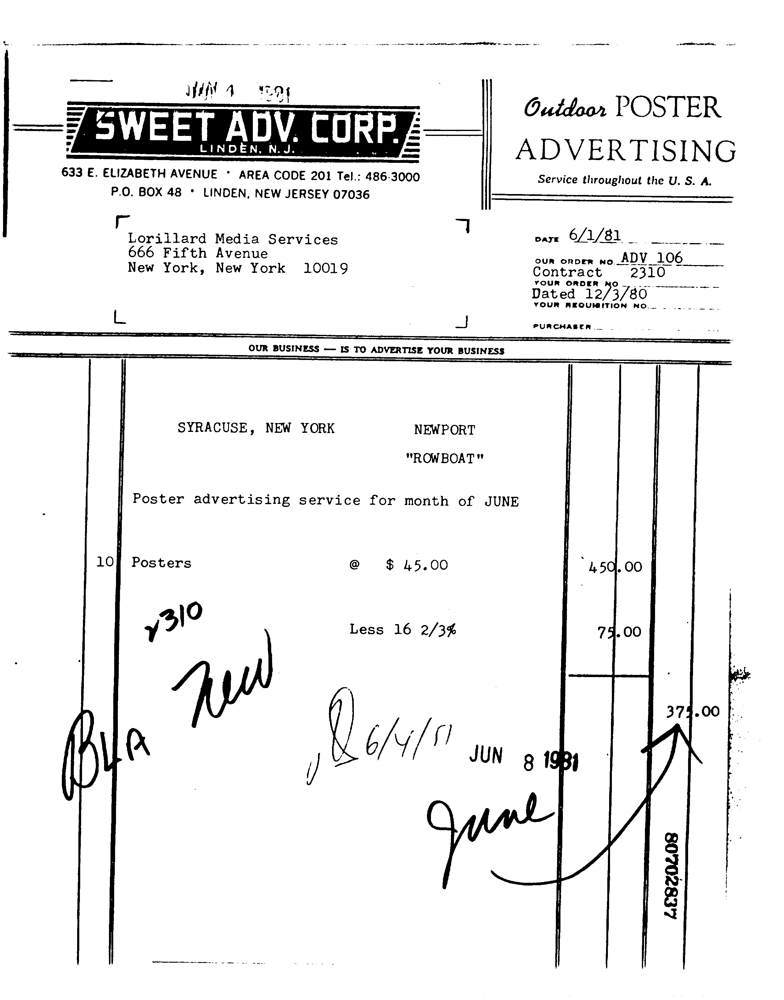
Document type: Invoice